Question: What is the address or location of the property listed in the document?
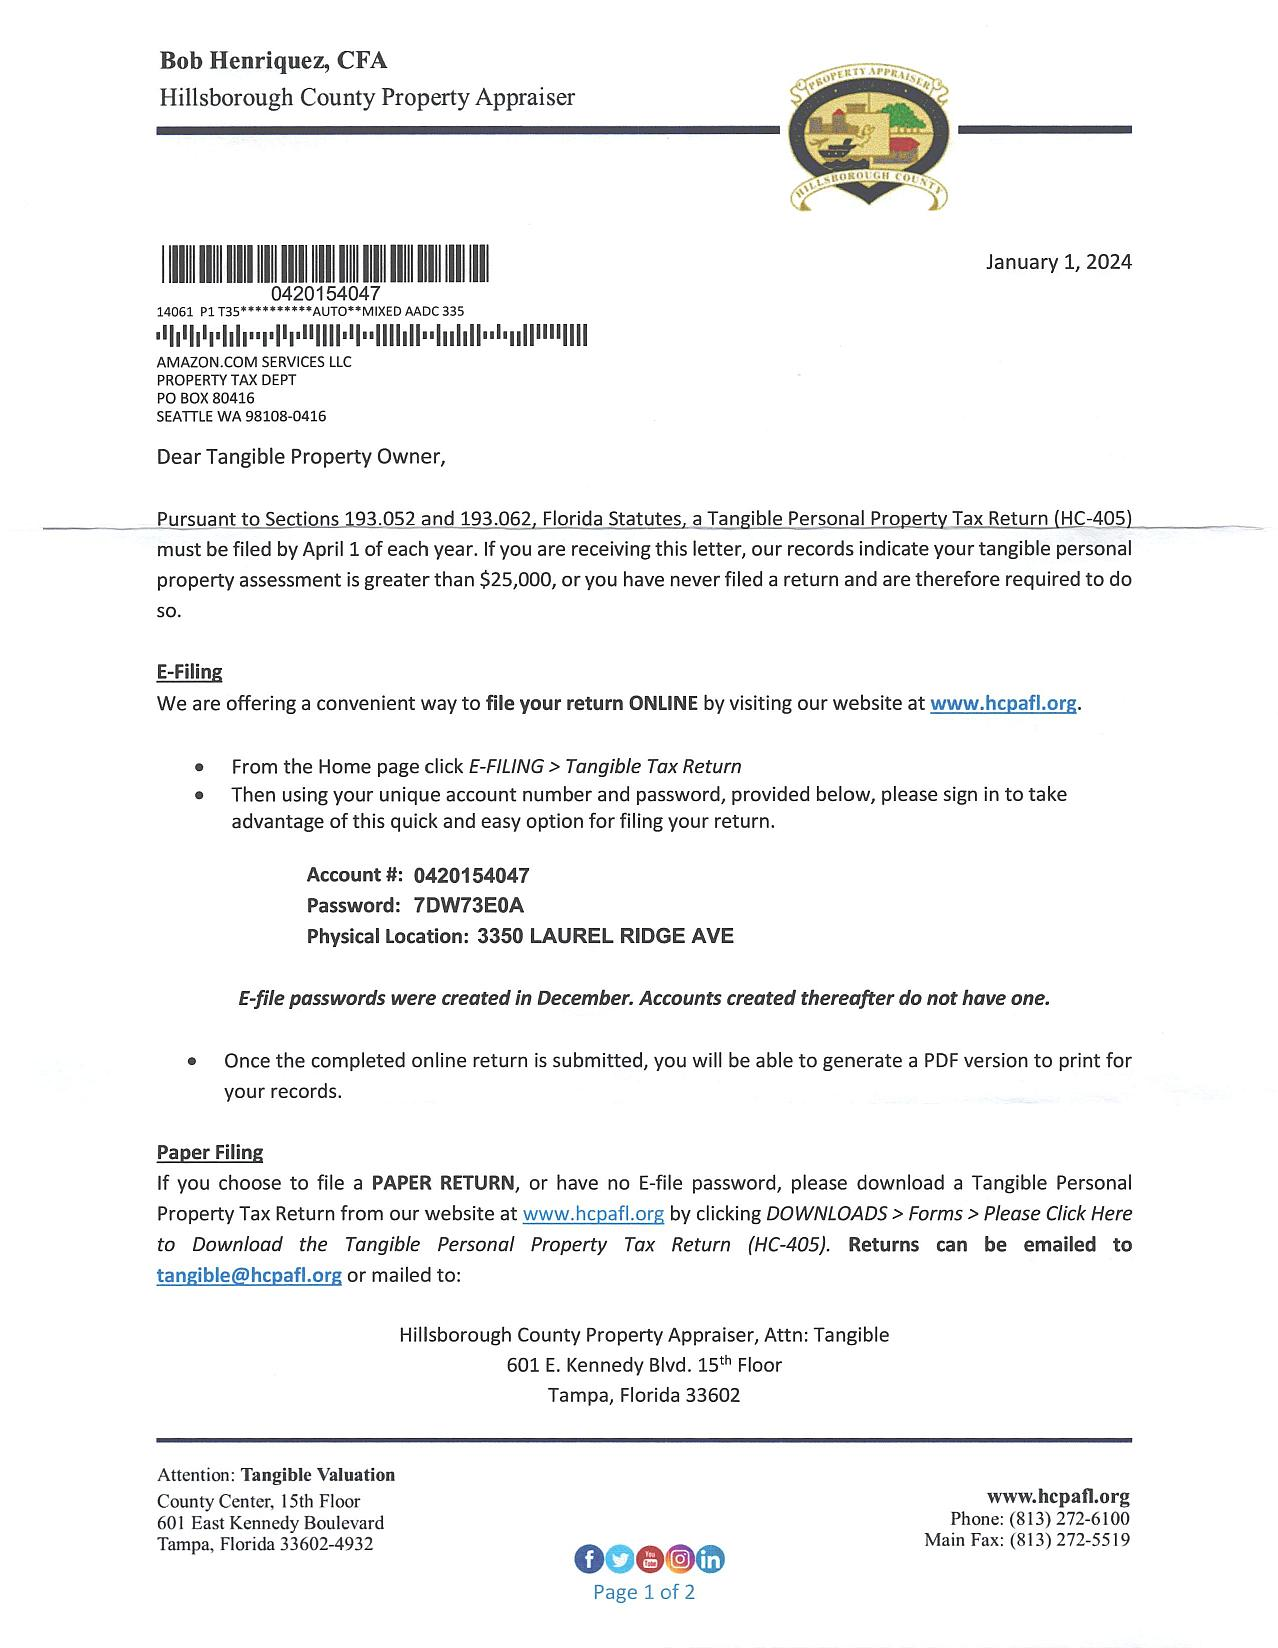
Answer: "3350 LAUREL RIDGE AVE"